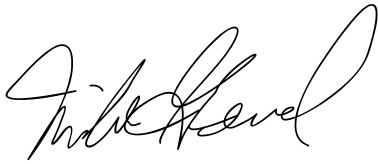
Signature of: mike gravel